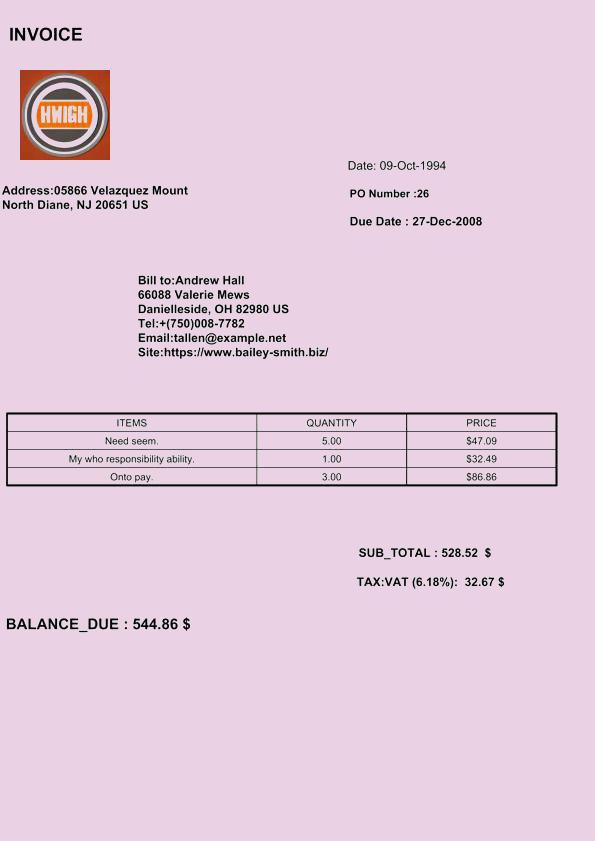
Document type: Invoice